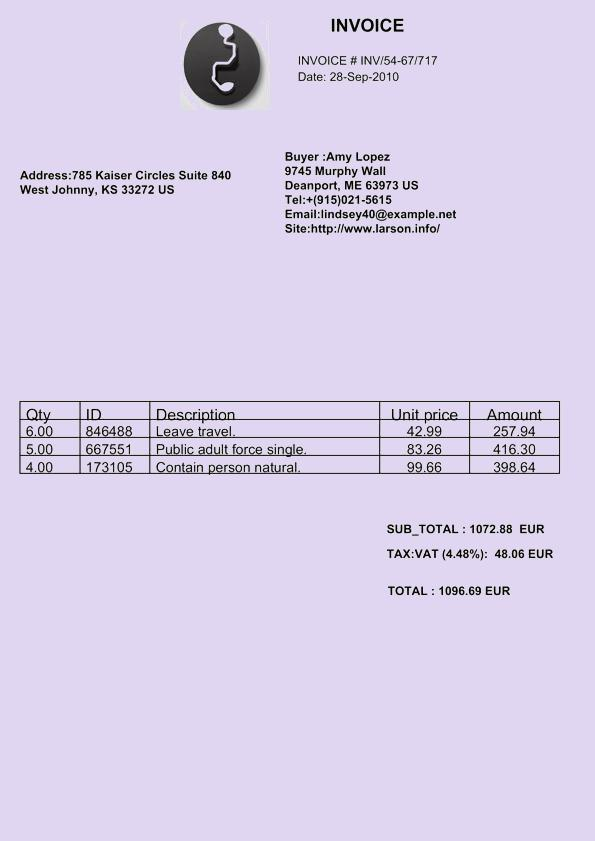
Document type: Invoice